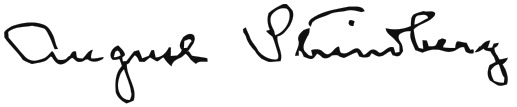
Signature of: q7724